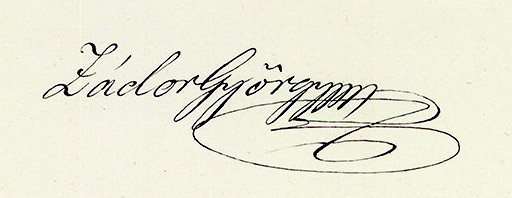
Signature of: györgy zádor